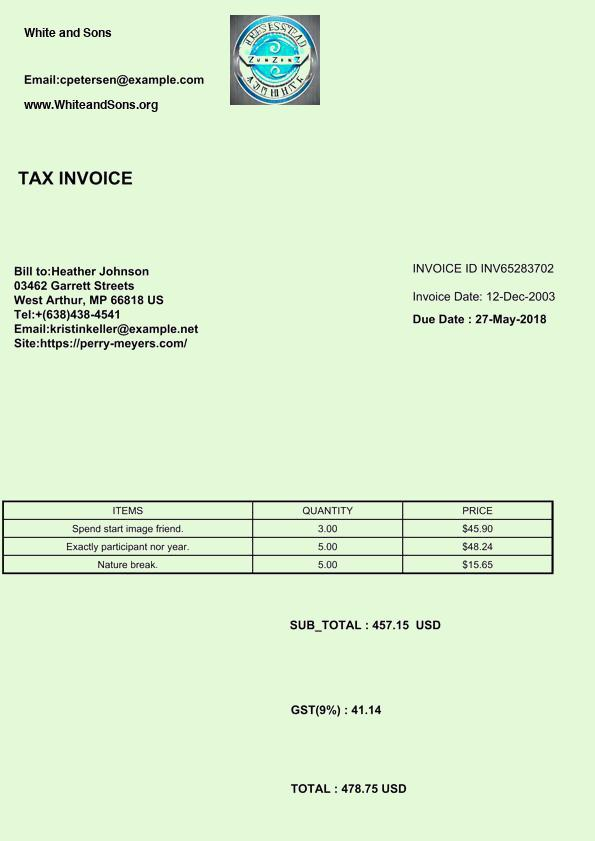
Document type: Invoice